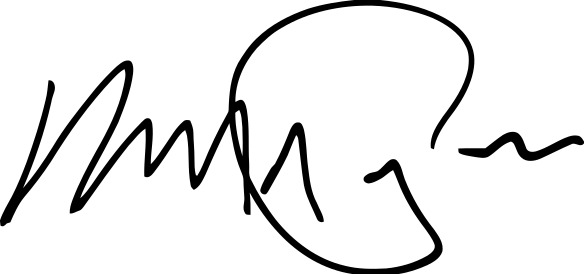
Signature of: mark pocan